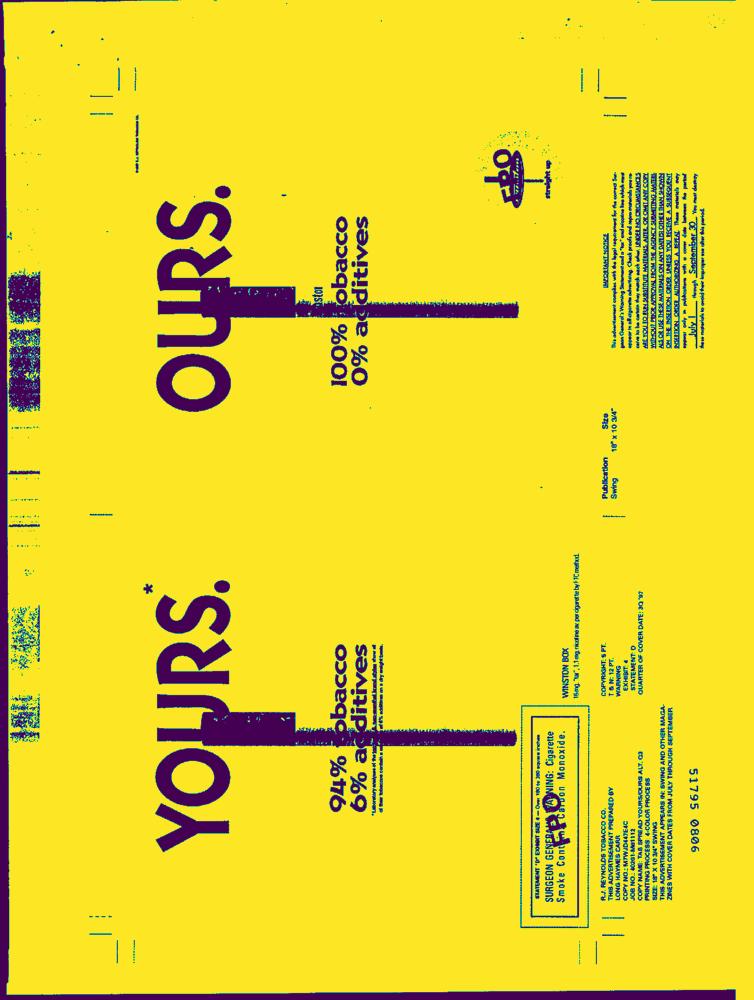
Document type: AD